Question: What jurisdiction, city, or county is the document associated with?
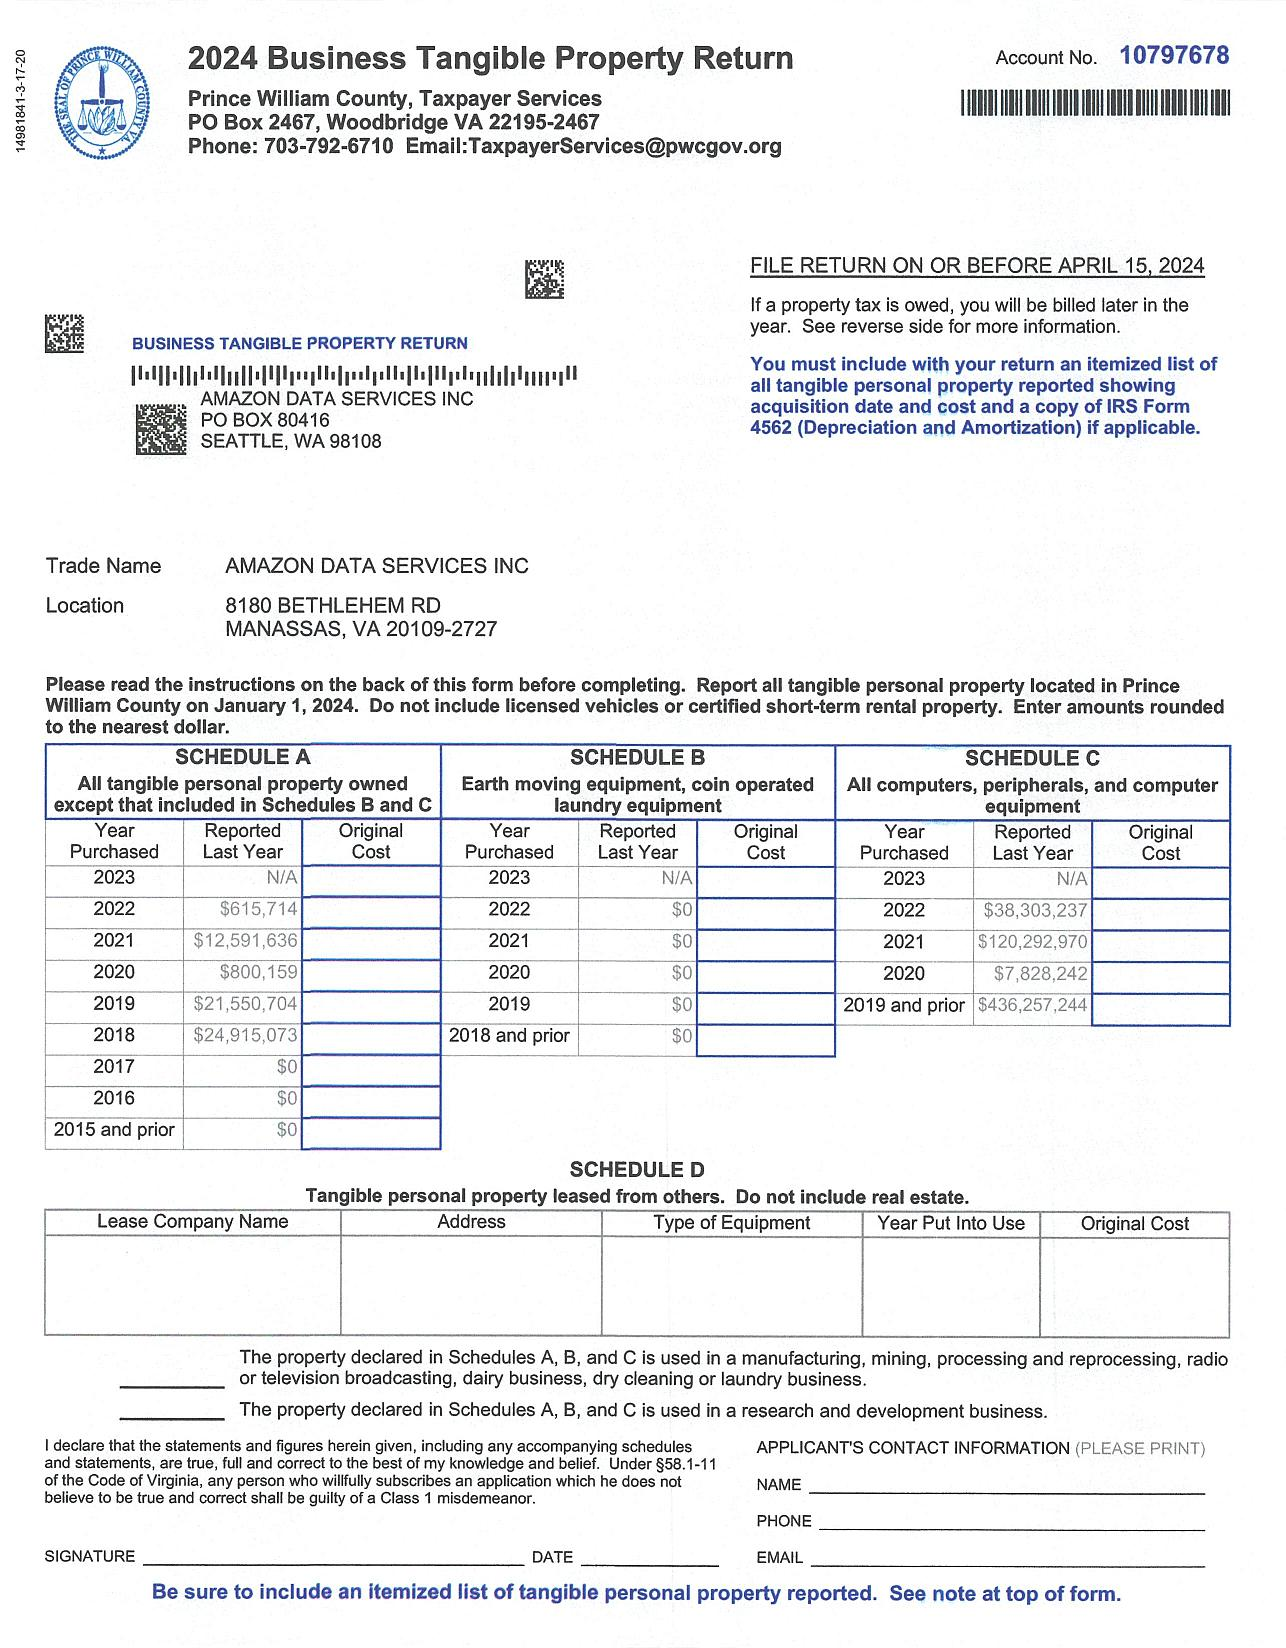
Answer: "Prince William County"